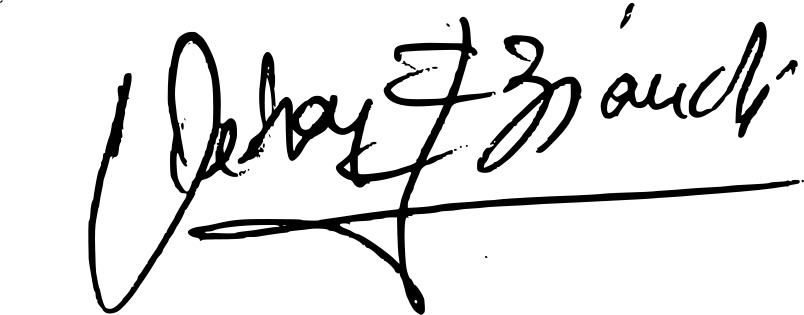
Signature of: césar bianchi